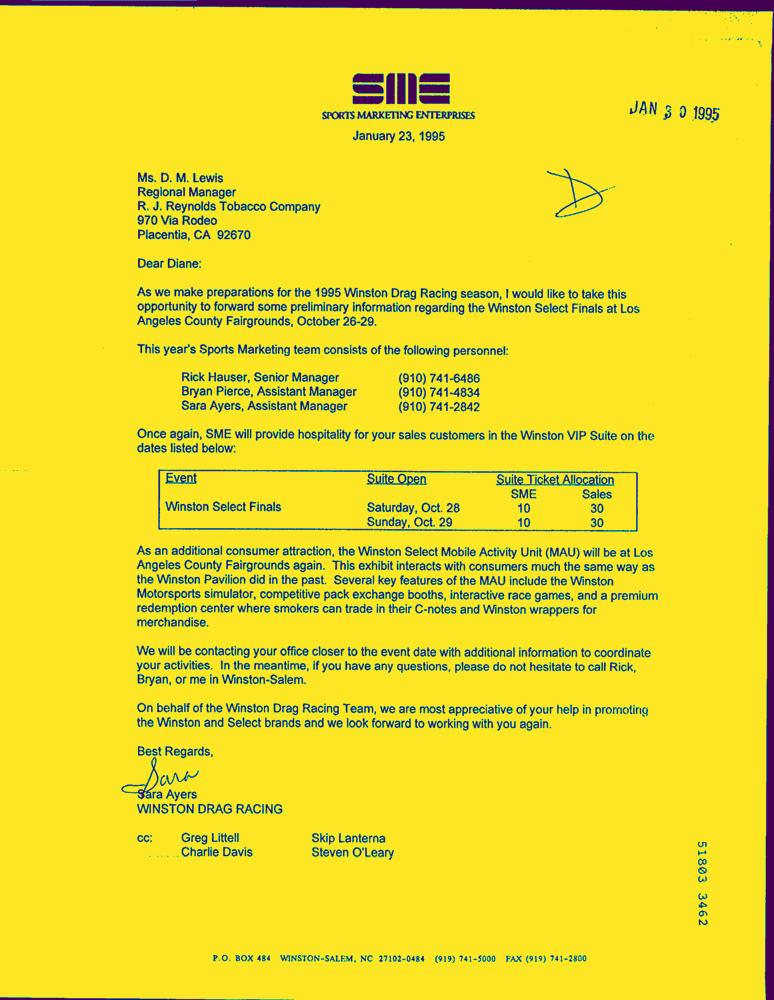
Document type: Letter-Doc